Question: Can you provide the account number mentioned in the document?
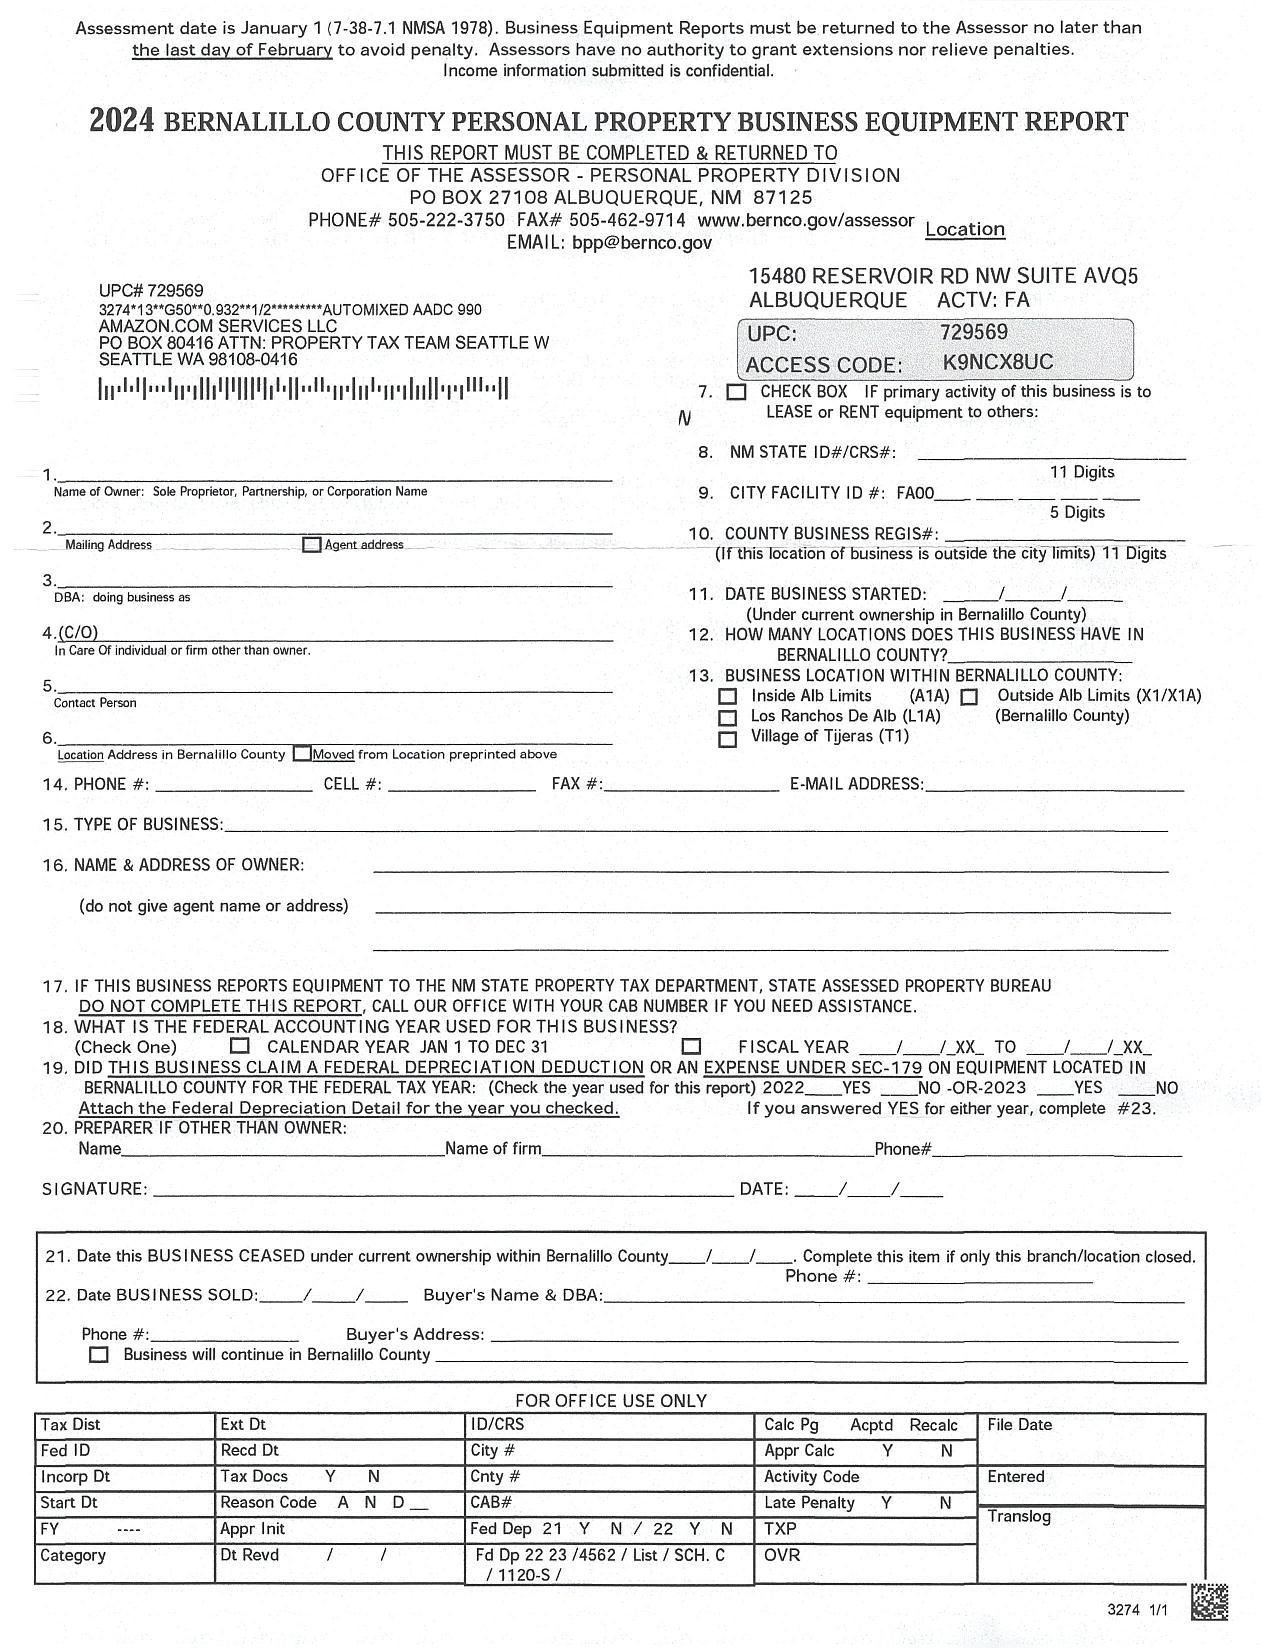
Answer: "K9NCX8UC"